Question: What do the imaging results show?
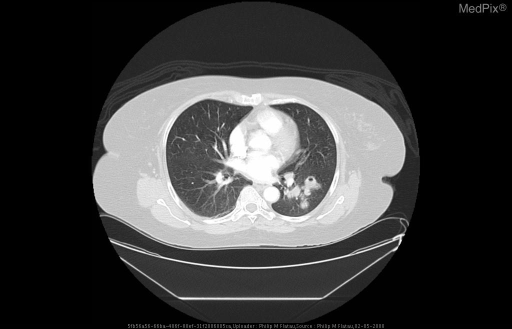
Answer: The imaging shows Chest x-ray demonstrated rounded lobular nodules in the left lower lobe.  CT pulmonary angiogram revealed multiple enhancing left lower lobe masses, some with cavitation. Multiple enhancing left lower lobe masses, some with cavitation.